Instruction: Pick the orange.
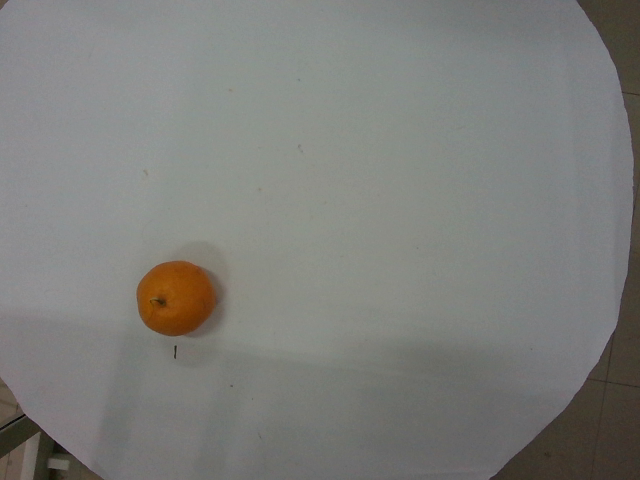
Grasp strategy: vertical